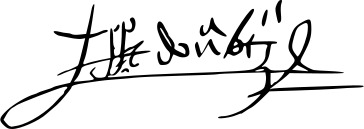
Signature of: infanta beatrice duchess of viseu